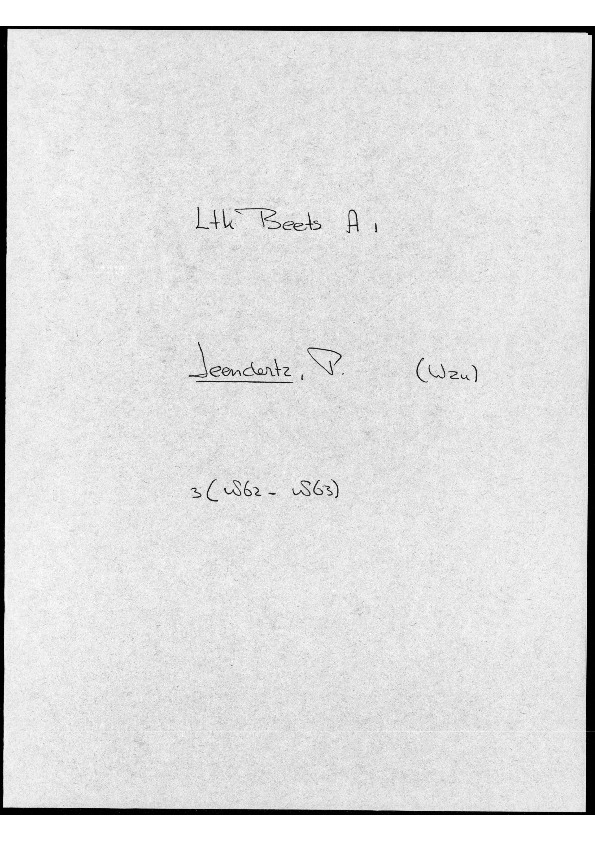
Signature of: pieter leendertz 0